Question: What is the suspected problem?
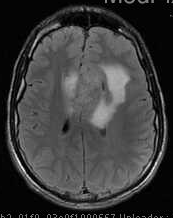
Answer: The findings suggest Large homogeneously enhancing lesion based in the dura of the falx, and pressing on the anterior cerebral hemisphere.  There is rightward mass effect on the falx as well as inferior displacement of the body of the corpus callosum with partial effacement of the third ventricle.  The mass looks extraaxial, but has intraaxial vasogengenic edema in frontal lobes surrounding the mass.. Axial FLAIR. The patient might have a history of 21 y.o. man with a new onset seizure and severe headaches..